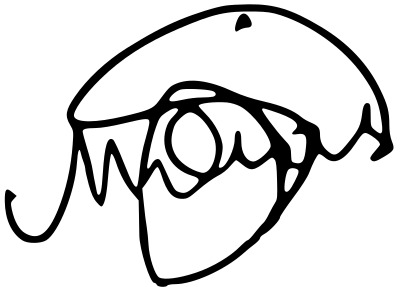
Signature of: mayra dias